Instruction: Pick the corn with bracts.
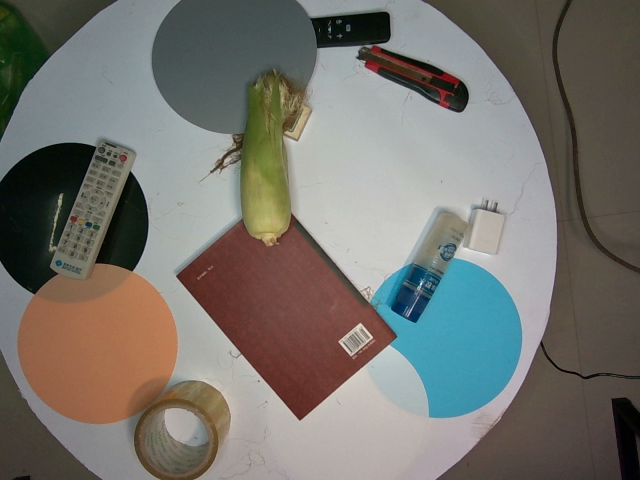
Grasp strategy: vertical